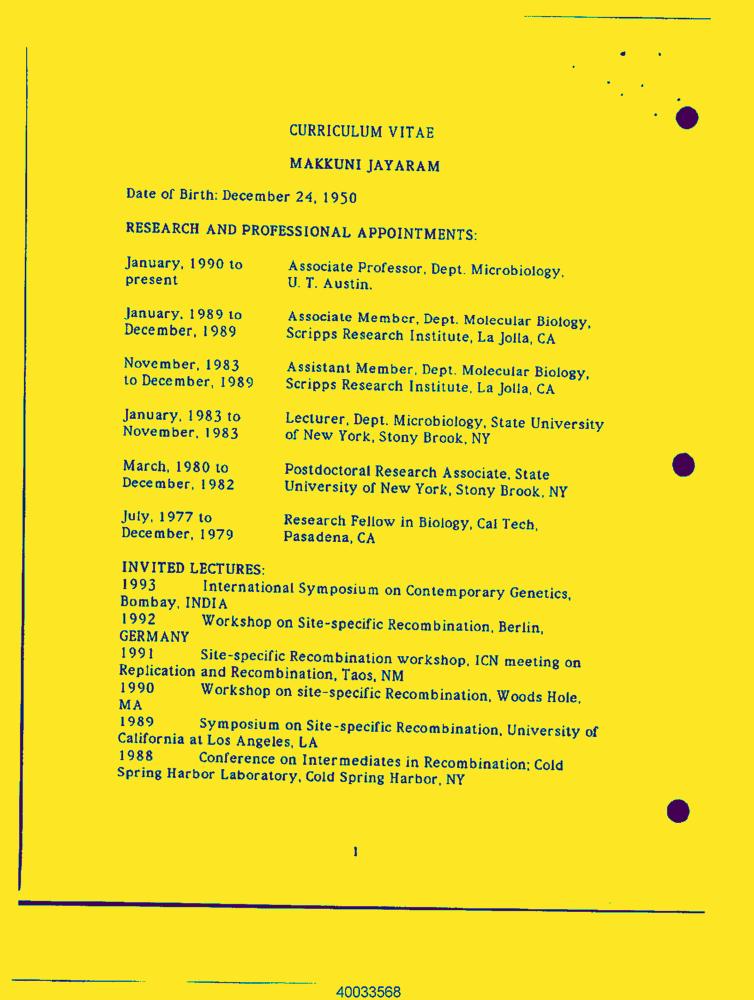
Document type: Resume-Doc